Question: How does the patient history play a role?
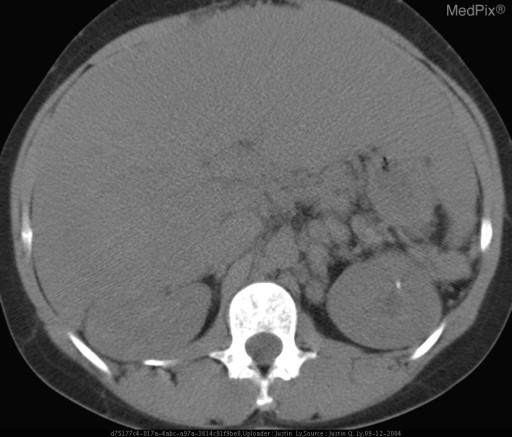
Answer: The patient's history of Patient with history of thoracic sarcoid presenting with increasing LFTs and pruritis. is key in understanding the case.